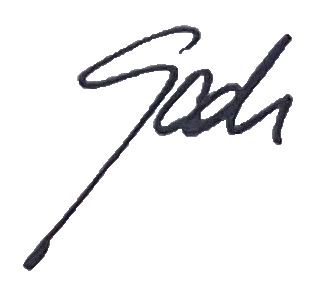
Signature of: godi